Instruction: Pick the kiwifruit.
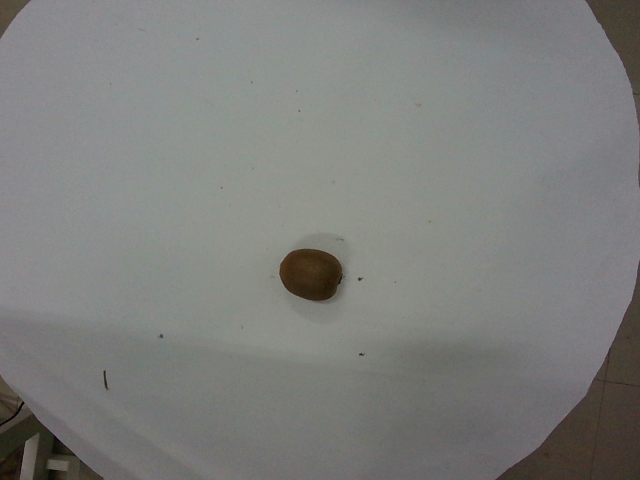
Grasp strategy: vertical